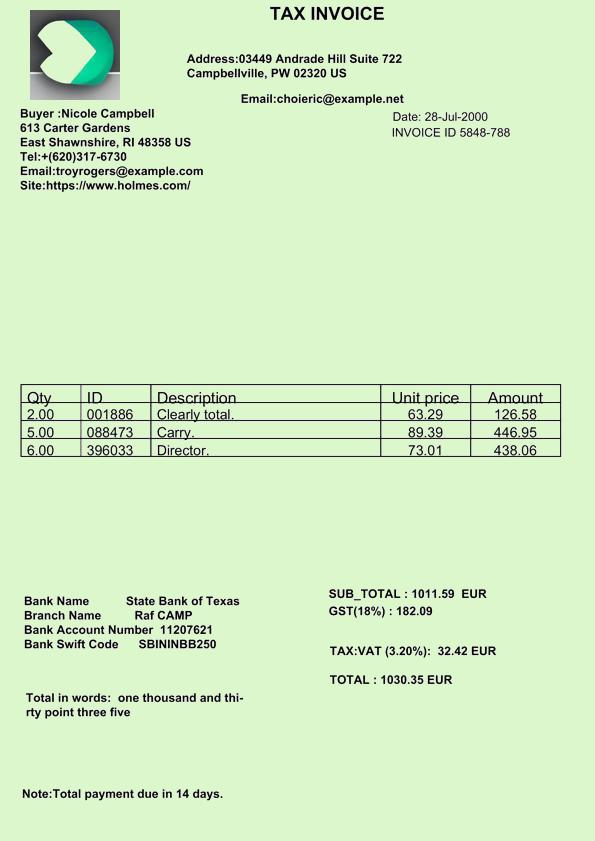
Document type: Invoice